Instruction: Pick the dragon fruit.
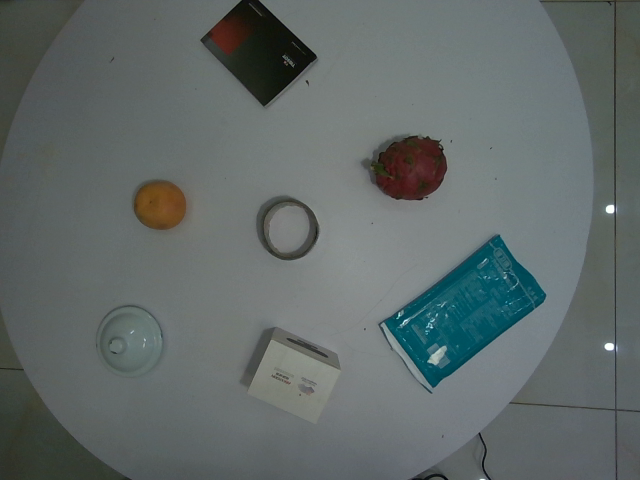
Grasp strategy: vertical